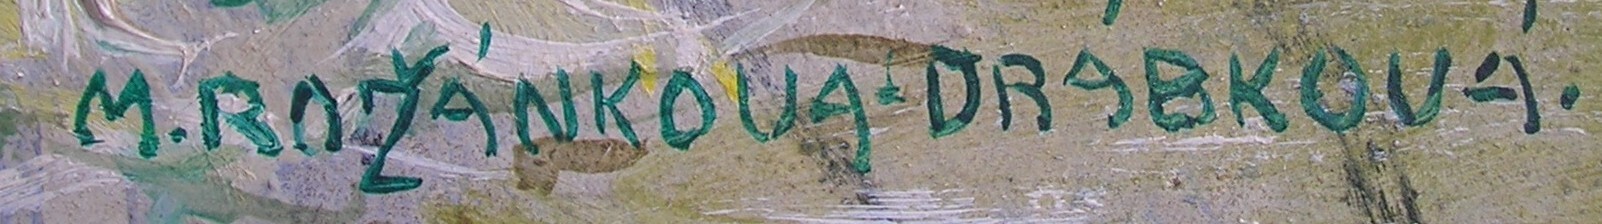
Signature of: marta rožánková drábková